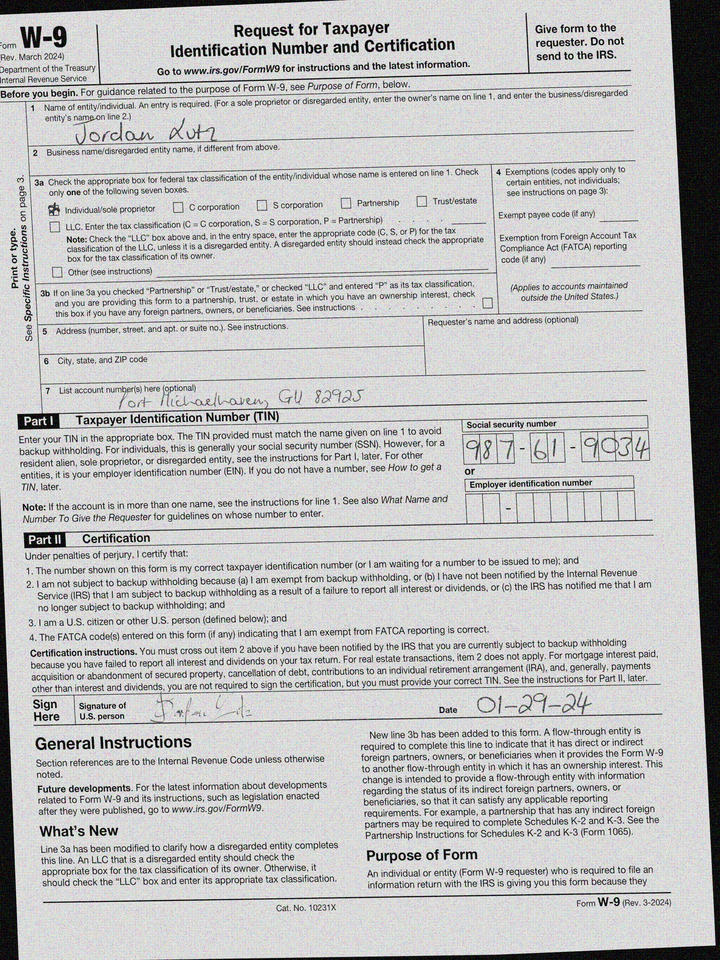
adr2: Port Michaelhaven, GU 82925
cbx: yes
ssn: 987619034
enm: Jordan Lutz
sdt: 01-29-24